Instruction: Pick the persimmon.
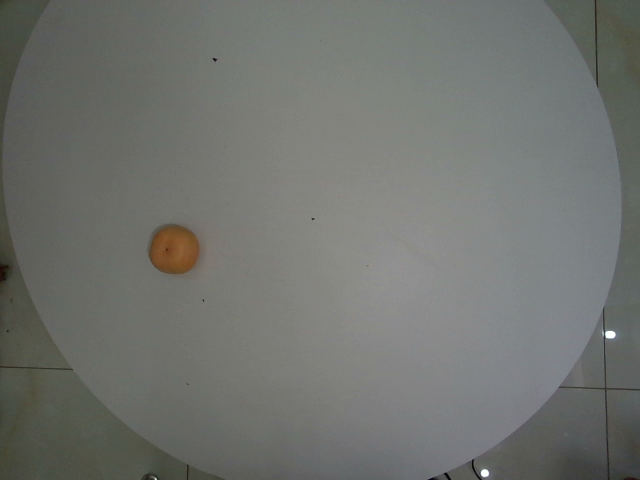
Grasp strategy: vertical